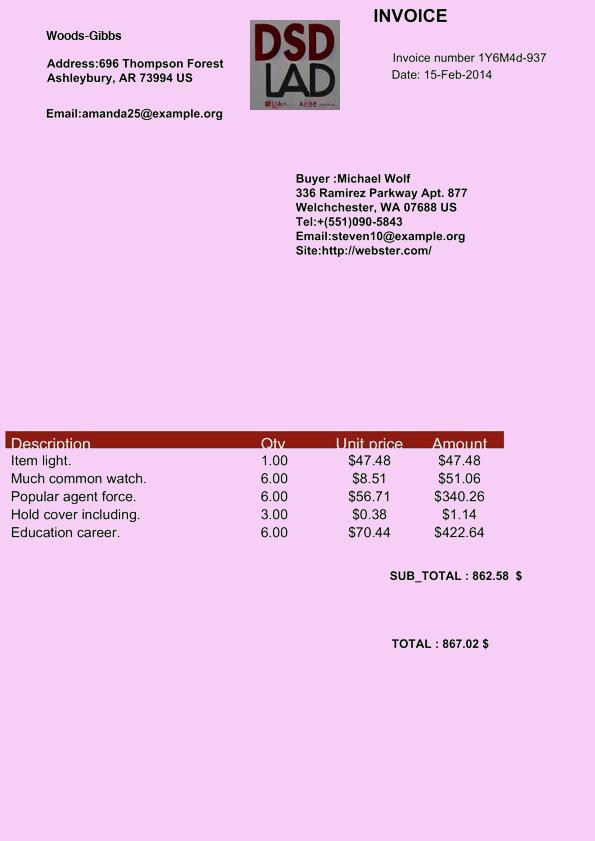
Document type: Invoice